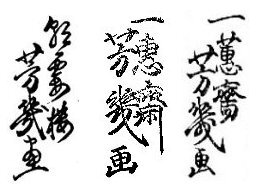
Signature of: utagawa yoshiiku